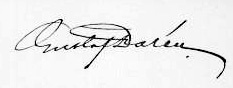
Signature of: gustaf dalén